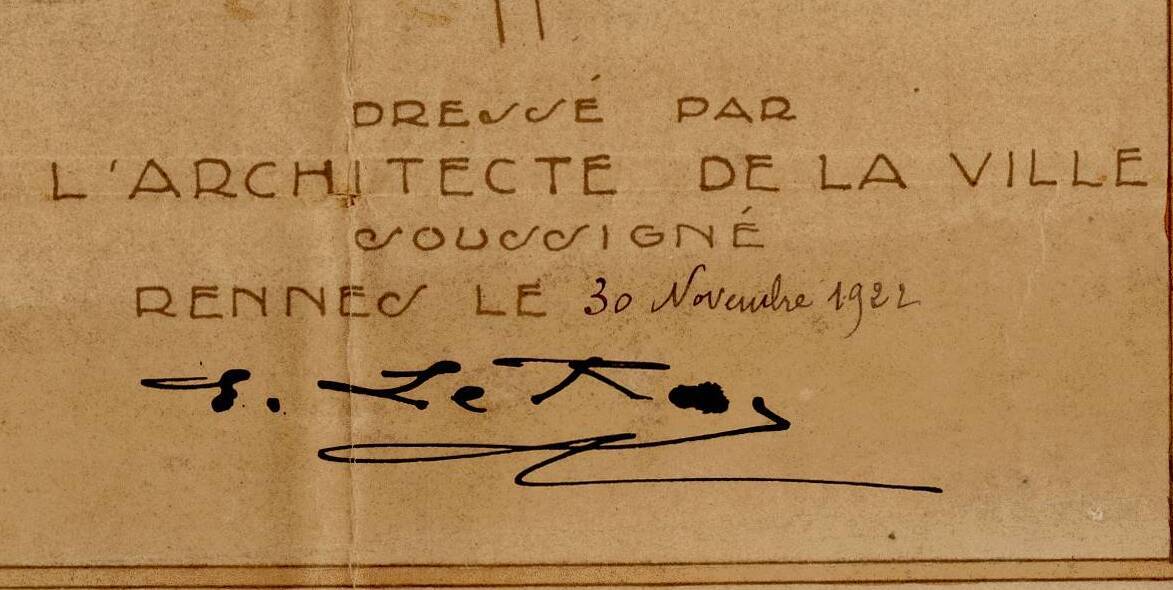
Signature of: emmanuel le ray